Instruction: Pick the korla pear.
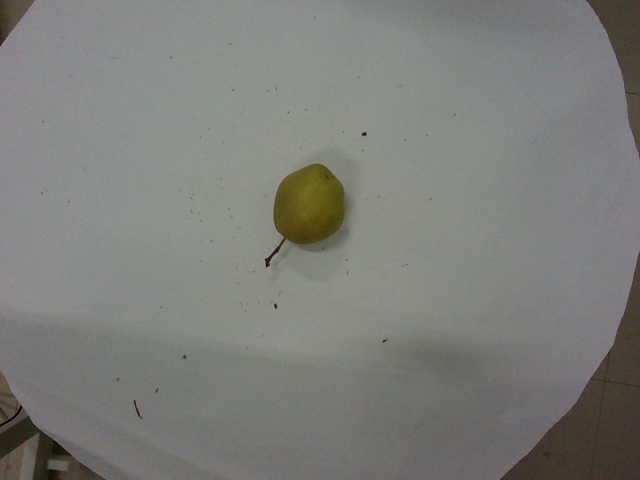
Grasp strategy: vertical